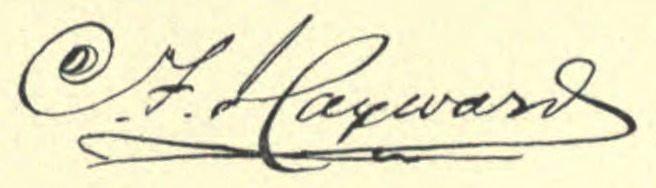
Signature of: charles forster hayward